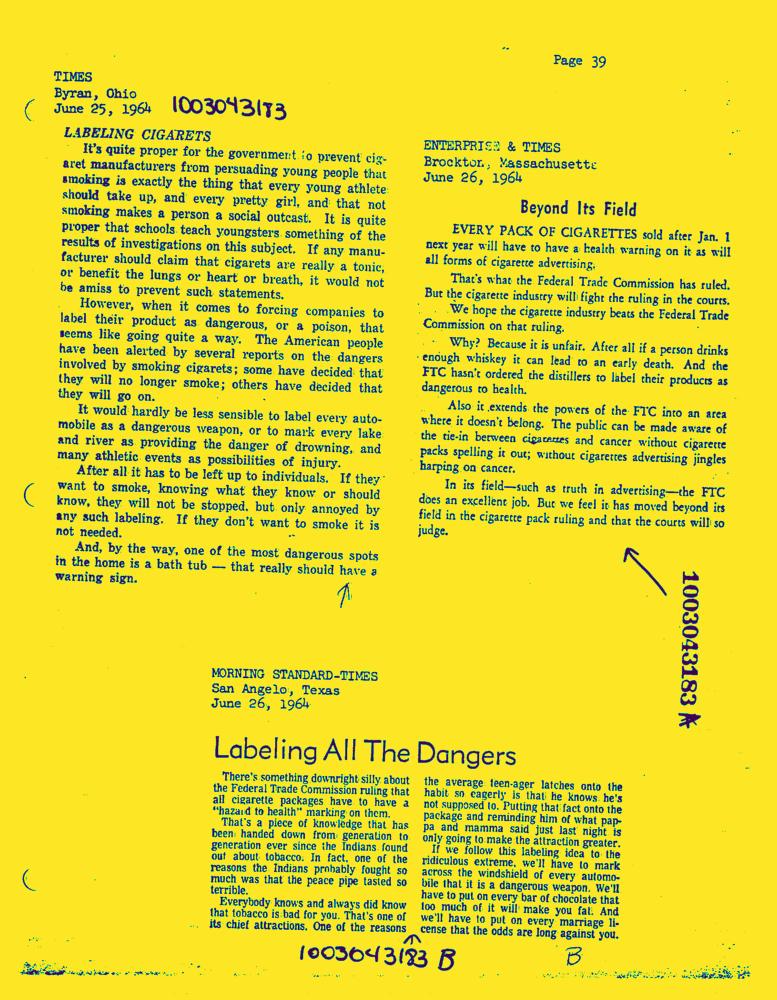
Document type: News-Article